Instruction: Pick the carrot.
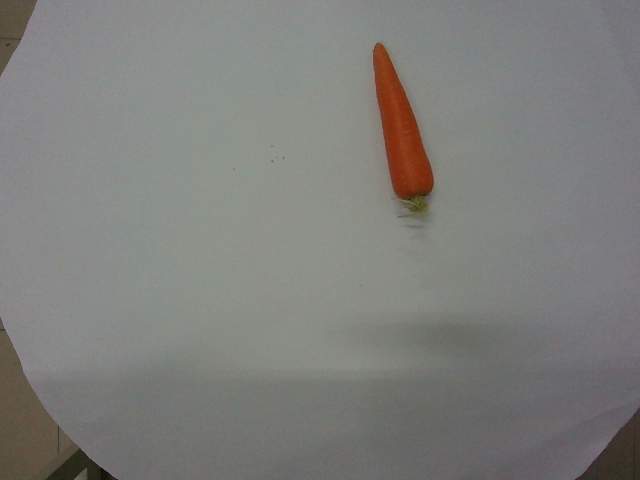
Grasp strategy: vertical